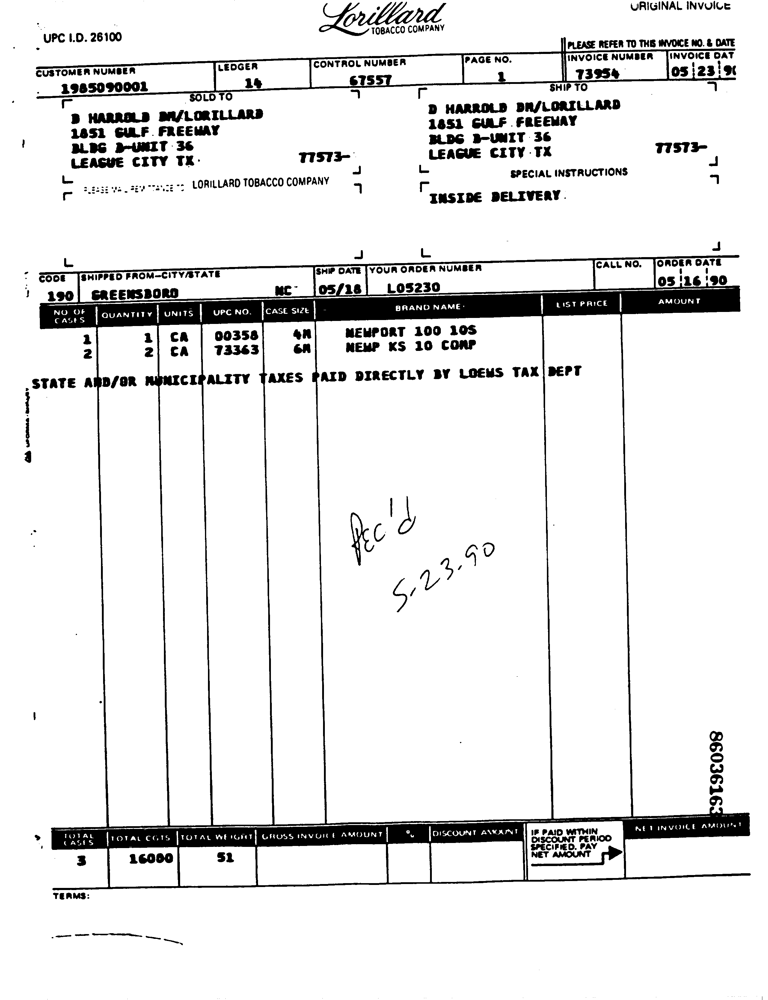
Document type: Invoice